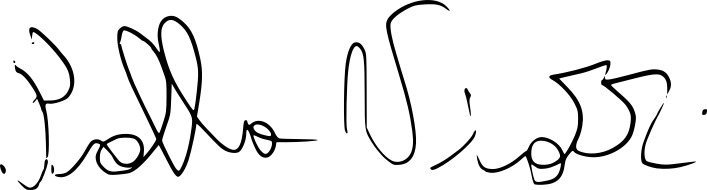
Signature of: pablo viotti